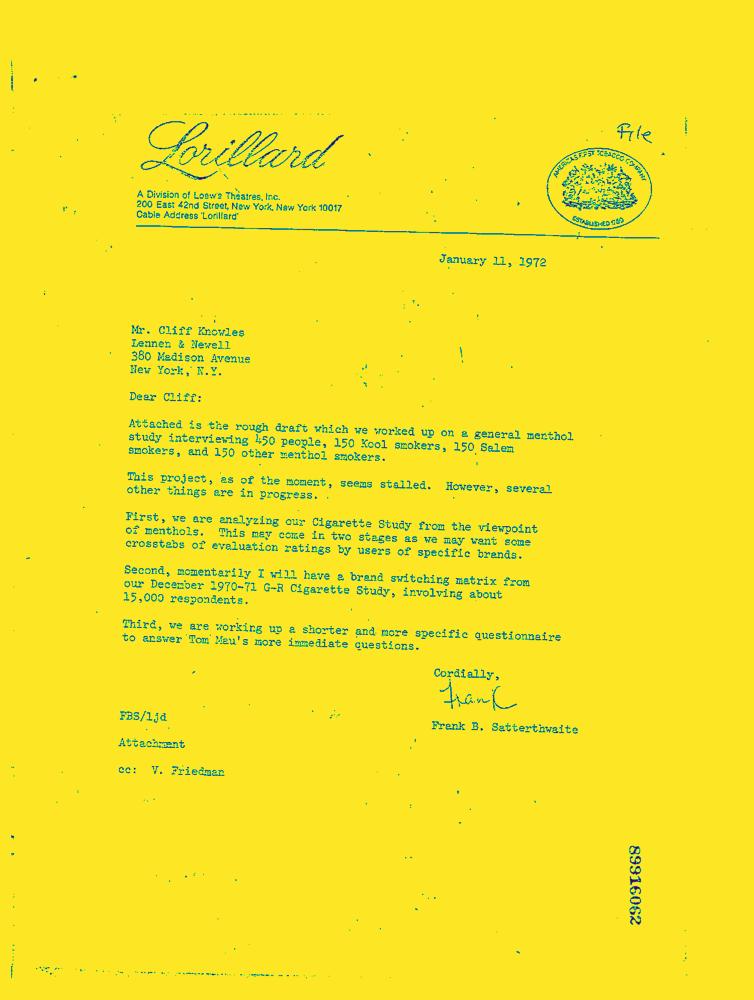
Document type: Letter-Doc